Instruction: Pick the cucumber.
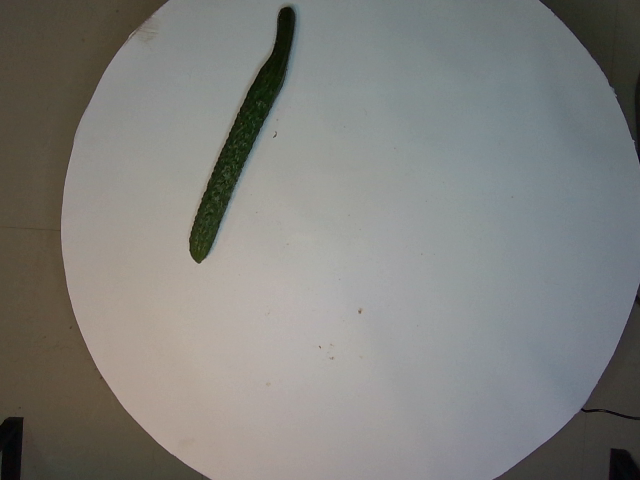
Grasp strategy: vertical